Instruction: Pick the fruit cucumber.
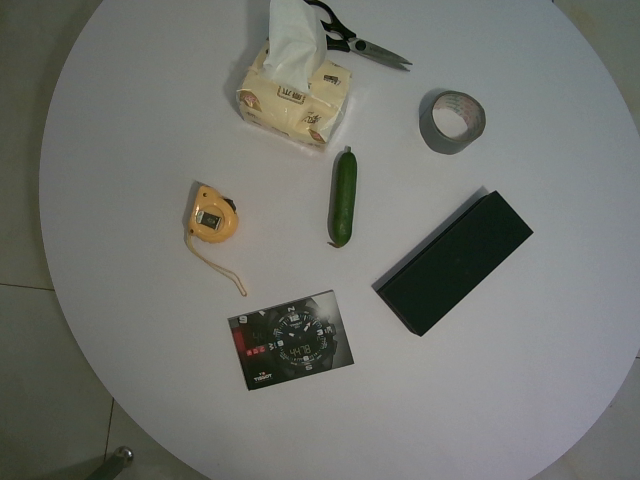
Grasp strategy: vertical